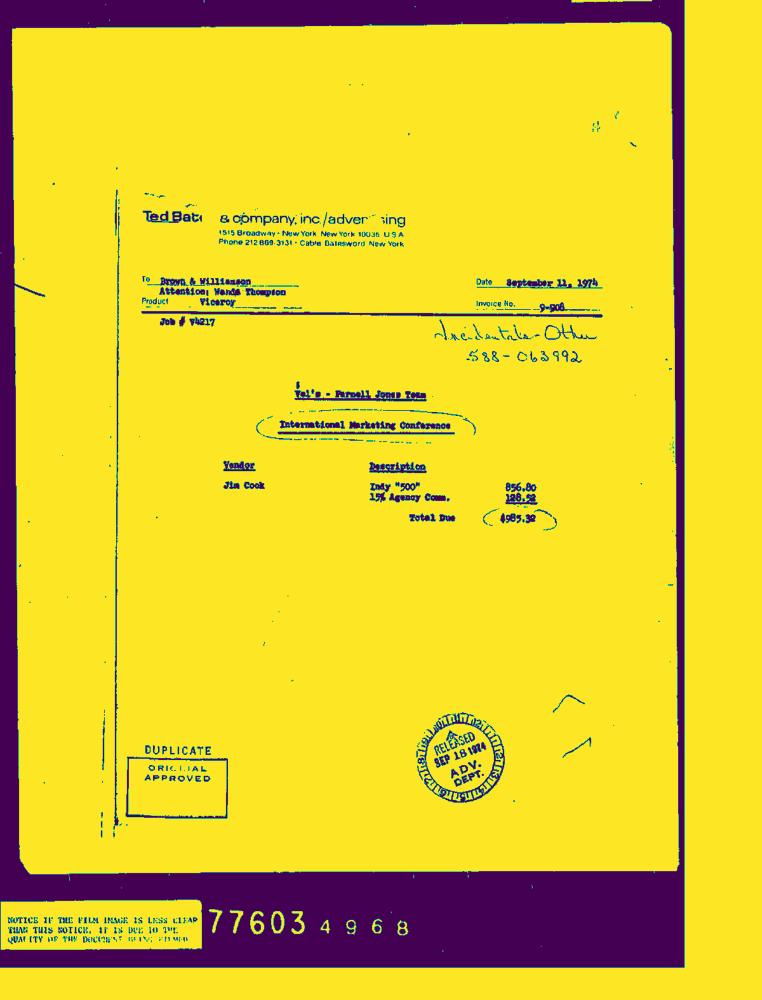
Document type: Invoice-Doc